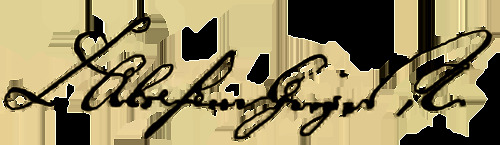
Signature of: abraham geiger